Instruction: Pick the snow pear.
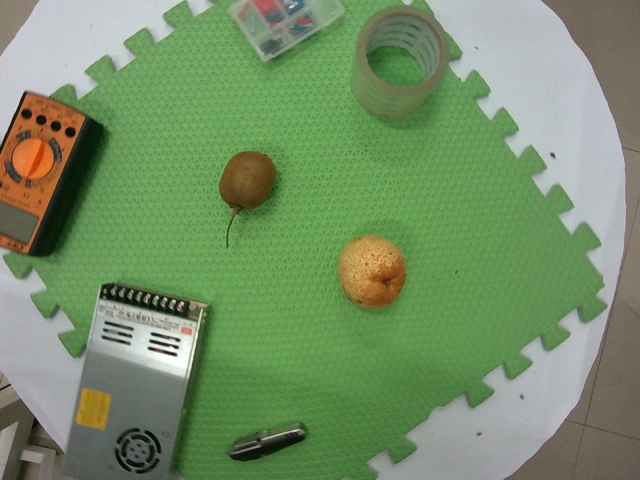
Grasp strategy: vertical